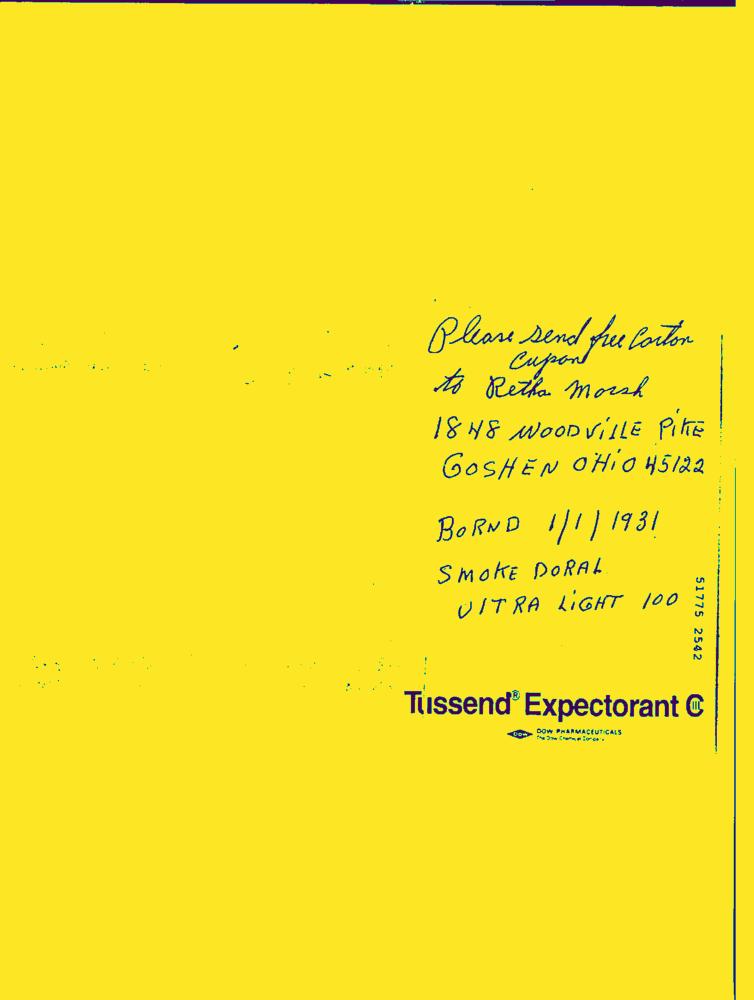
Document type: Hand-Written